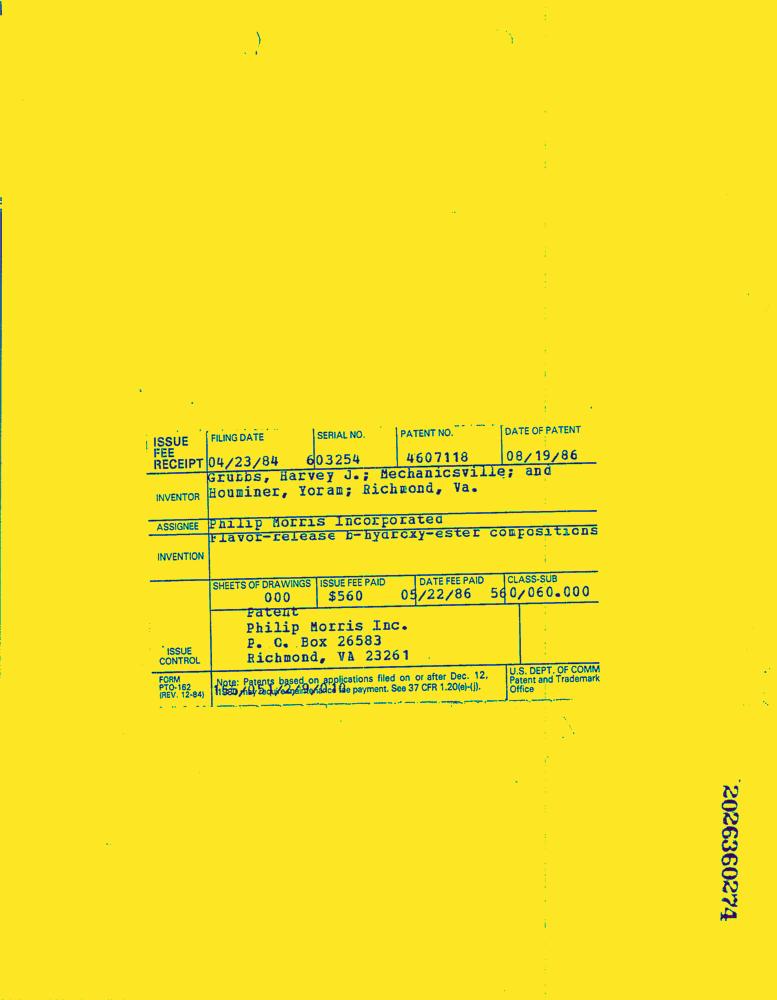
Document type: Invoice-Doc